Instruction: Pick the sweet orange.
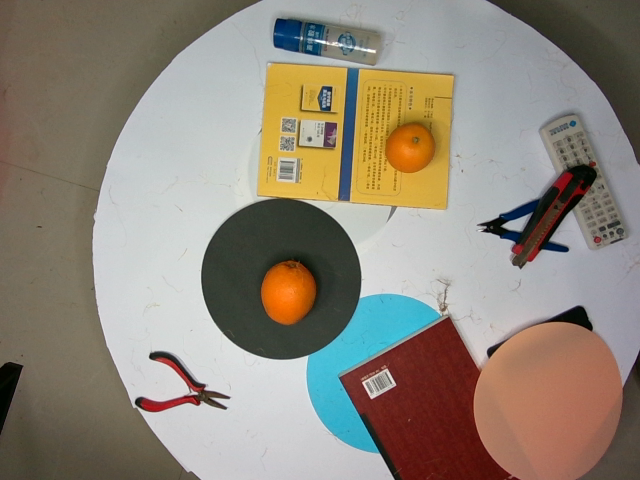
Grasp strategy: vertical